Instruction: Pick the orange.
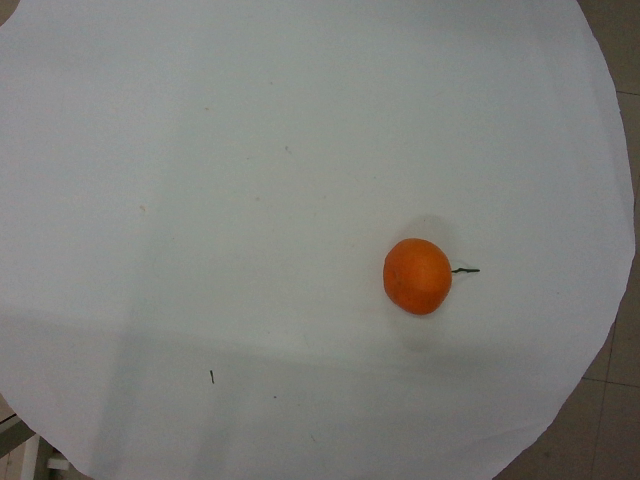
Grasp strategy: vertical